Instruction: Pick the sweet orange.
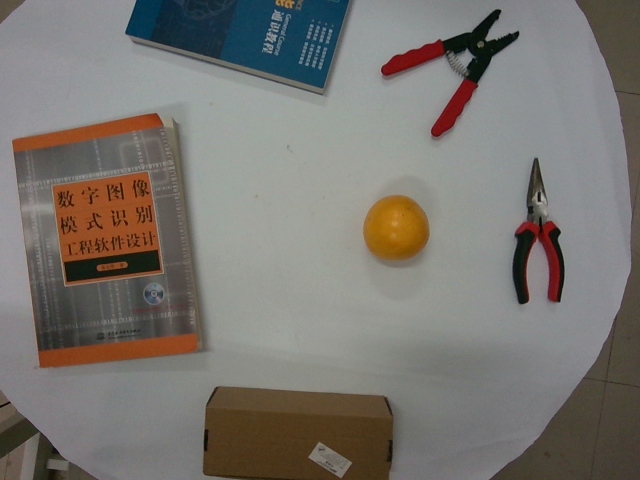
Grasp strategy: vertical